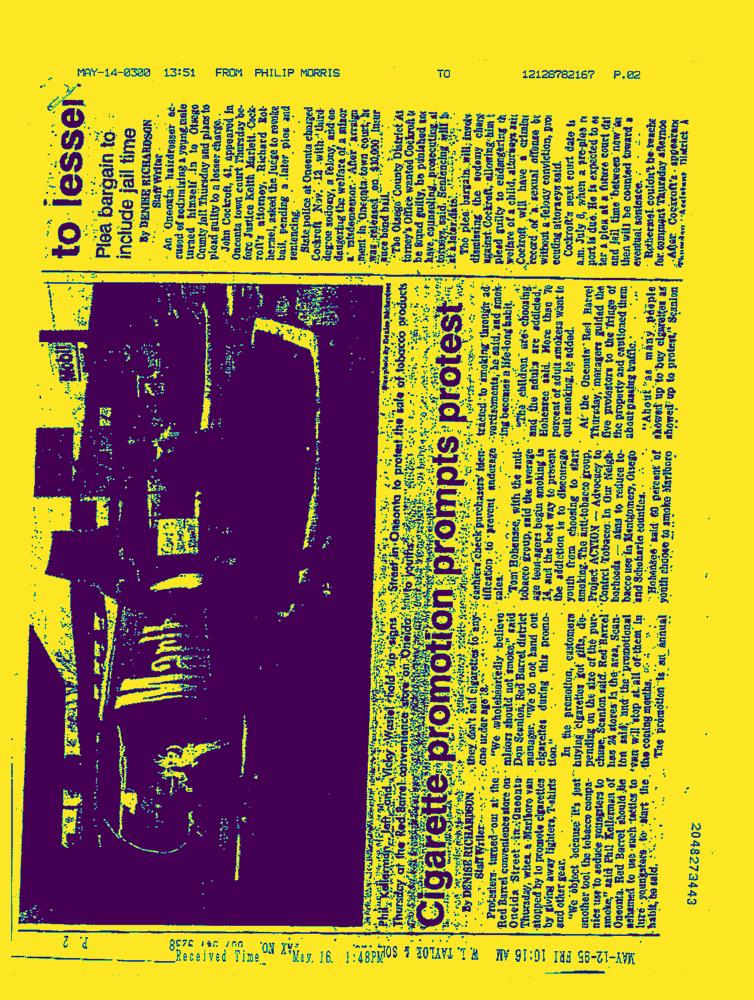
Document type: News-Article